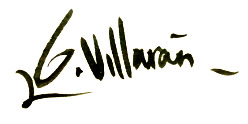
Signature of: antonio garcía villarán